Question: How does the patient history play a role?
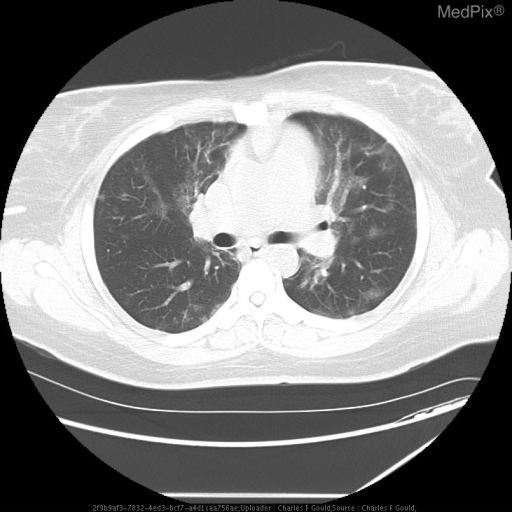
Answer: The patient's history of 31y/o black female who is HIV positive, with slow onset of fatigue, low grade fever and dyspnea over the past several weeks. is key in understanding the case.